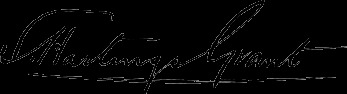
Signature of: s hastings grant